Patient: Female, age 43
A 43 year-old nonsmoker female with progressive dyspnea and hypoxic respiratory failure referred to our transplant center at Imam Khomeini General Hospital with a primary diagnosis of pathologically proven idiopathic interstitial lung fibrosis (IPF) and no response to classic treatment with high dose prednisolone and azathioprine.
She was healthy until 10 months before referral when she developed progressive dyspnea and cough with scant sputum. Primary evaluation at that time showed mild restrictive pattern on spirometry, and interstitial process in high resolution CT scan without honey combing suggestive of interstitial process like pulmonary alveolar proteinosis or nonspecific interstitial Pneumonitis (NSIP). Further evaluation with FOB and TBLB was nondiagnostic. An open lung biopsy at that time showed interstitial process compatible with NSIP. Based on the diagnosis of IPF prednisolone one milligram/kg plus azathioprine 150 mg were administered for the patient. No improvement was observed after 3 months of therapy and she got worse. She was put on long term oxygen therapy (5 liters/min) by nasal prong. However, she got worse and became wheelchair bound during the 6 months period of treatment and her physician decided to transfer her to our center for lung transplant.
At the time of first visit she had dyspnea and tachypnea on bed despite 5 liters of O2 by nose prong. She had a Cushingoid face with cyanotic lips. Thoracic examination showed no crackles on auscultation and a partial reduction in expansion. No other important findings were seen except for obesity. No clubbing was seen.
The patient was put on 12 liters of O2 with mask to improve oxygenation and further evaluations were carried out.
Laboratory data showed normal CBC and differential count, hemoglobin = 16.5 mg/dl, hematocrit = 50.7 percent and normal ALT, AST, and Alkaline Phosphatase levels. LDH was minimally elevated. Other lab test results were within the normal range. ESR and CRP were also within the normal range. Antibody for HIV, HCV, and HBS and also HBS antigen were negative. Evaluation of pre-transplant viral and parasitic markers showed positive antibody of IgG type for Epstein-Barr virus, cytomegalovirus and toxoplasmosis with low titer of IgM antibodies.
New CT scan of the lungs showed interstitial process with crazy paving pattern and no honey combing despite clinical progression of disease. Plethysmography showed well preserved lung volumes and minimal restriction (Table 1). Diffusion of the lung for CO (DLCO) was severely decreased.
Reevaluation of the previous lung biopsy and new section of pathological block by the same and a new expert pathologist did not change the primary diagnosis of NSIP. Despite the pathologic report, re evaluation with FOB and bronchoalveolar lavage (BAL) ruled out PAP as a treatable cause. The patient was admitted to the hospital and FOB was done and BAL was obtained. BAL fluid had a completely turbid and milky appearance, highly suggestive of PAP. Positive PAS staining confirmed PAP and whole lung lavage was considered. Because of very severe hypoxia it was impossible to do the whole lung lavage with the usual technique under general anesthesia and therefore segmental bronchial washing with FOB was considered.
FOB was done under local anesthesia at the bronchoscopy unit. Midazolam and morphine sulfate were administered for sedation. Cardiac, blood pressure, and SPO2 monitoring was done at the time of bronchoscopy in the bronchoscopy unit. To preserve oxygenation throughout the procedure, the bronchoscope was passed through a small fit hole in the reservoir mask. Each time the bronchoscope was wedged into segmental bronchi 200 cc of warm saline was injected with 50 milliliter syringe and the fluids were then suctioned out. No balloon was used for blockage of bronchi. Both lungs were washed by warm (34 C) saline solution in 14 sessions, each time 3-5 segments with 3 liters of normal saline, based on the patient's tolerance. After the first 2 sessions, bronchoscopic washing was done as outpatient every 2-3 days.
She got better with progression of bronchoalveolar washing and no longer needed oxygen support and function class improved dramatically. At the end of therapy she was symptom free and six-minute walk test was 650 meter. New CT scan showed resolution of the interstitial process ([Figures 1A, B] and [Figures 2A, B]) and the new DLCO and plethysmography results were close to the normal range (Table 1); 12 months after lung washing she was still in good condition with no symptoms at rest or exertion and pulmonary function tests remained unchanged.
Keywords: fiberoptic bronchoscopy, pulmonary alveolar proteinosis, segmental lung lavage
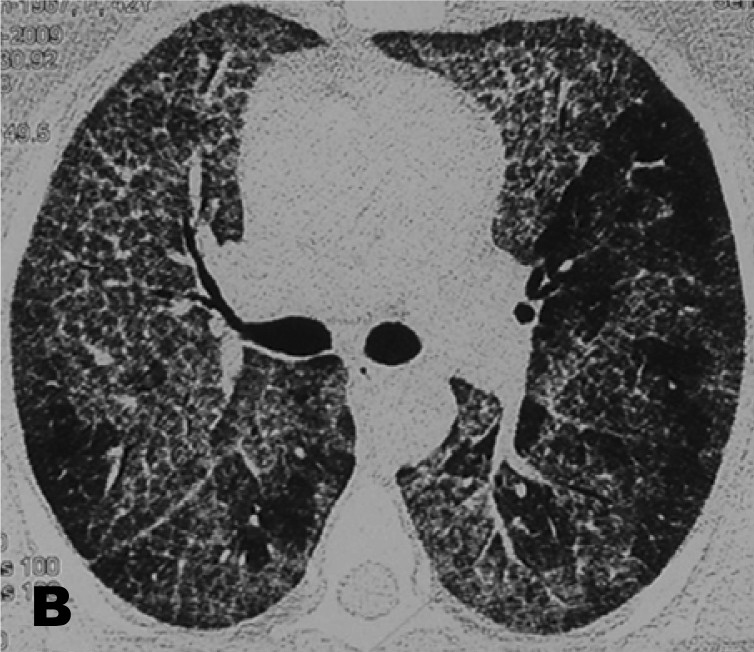
Image caption: HRCT of the patient before segmental lung lavage at the level of the bronchus intermedius.